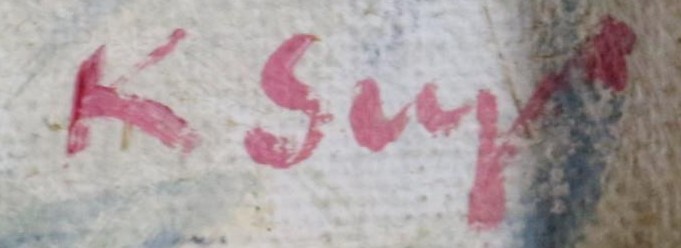
Signature of: karel sup